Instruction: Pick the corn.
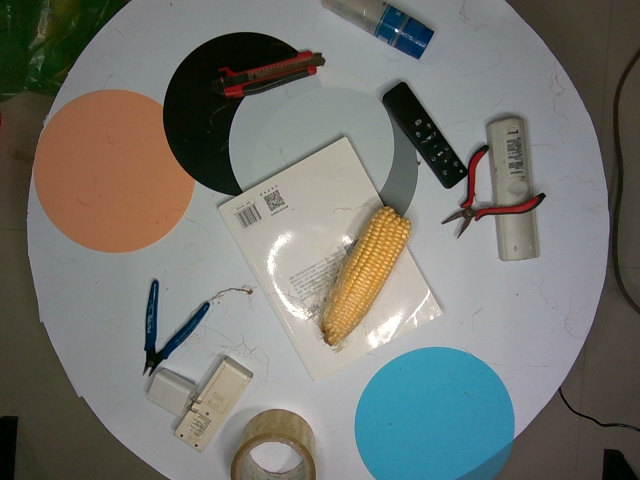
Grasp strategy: vertical